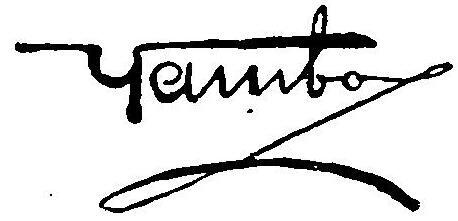
Signature of: yambo